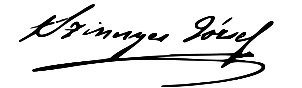
Signature of: józsef szinnyei